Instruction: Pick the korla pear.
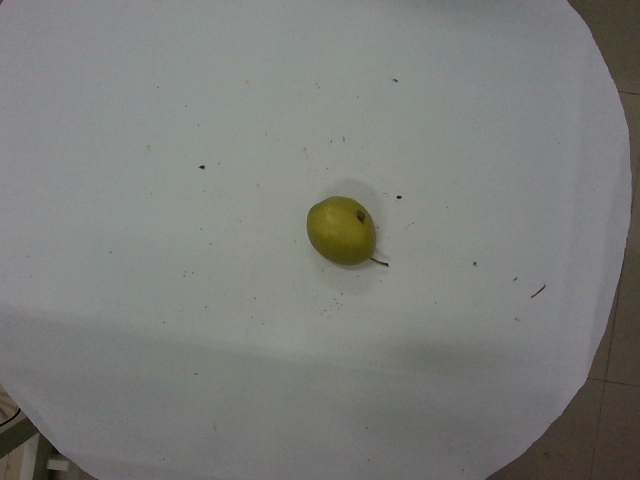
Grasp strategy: vertical